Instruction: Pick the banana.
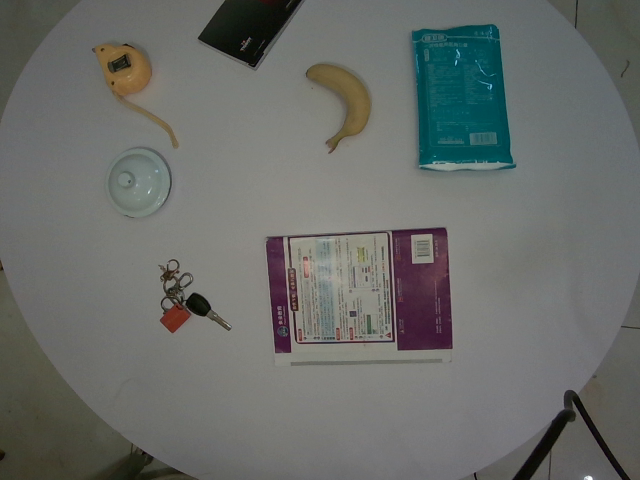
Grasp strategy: vertical